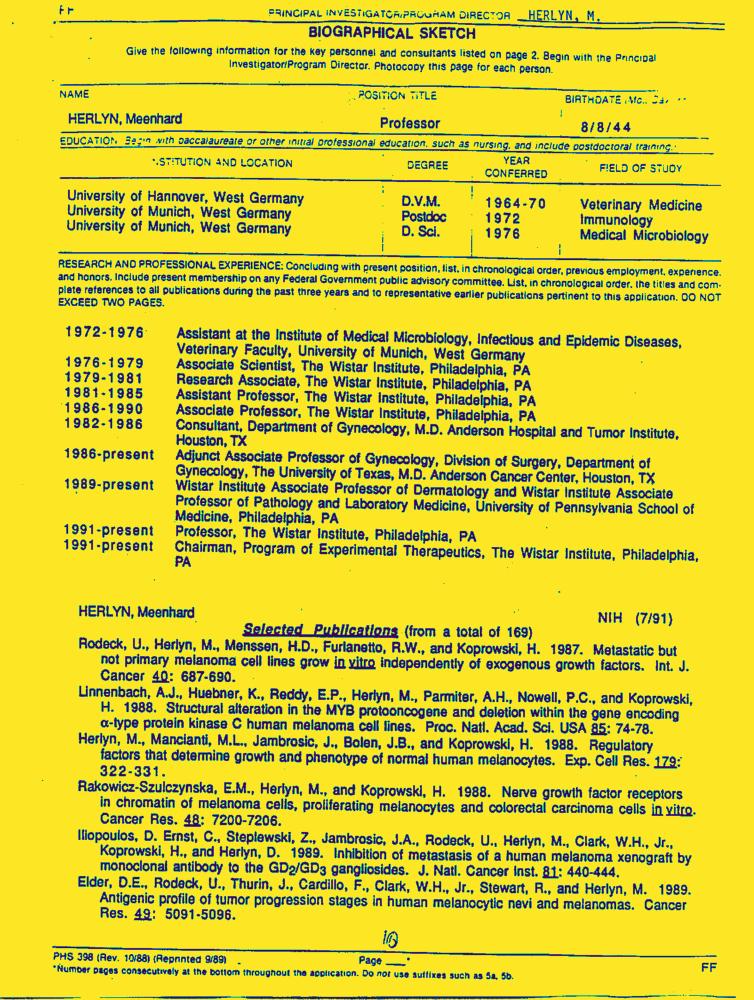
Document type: Resume-Doc